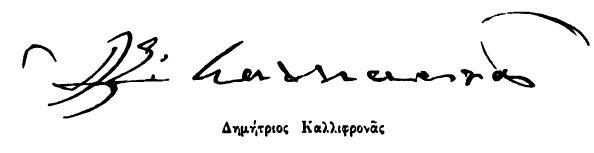
Signature of: dimitrios kallifronas